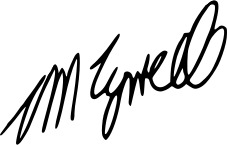
Signature of: tammy tyrrell